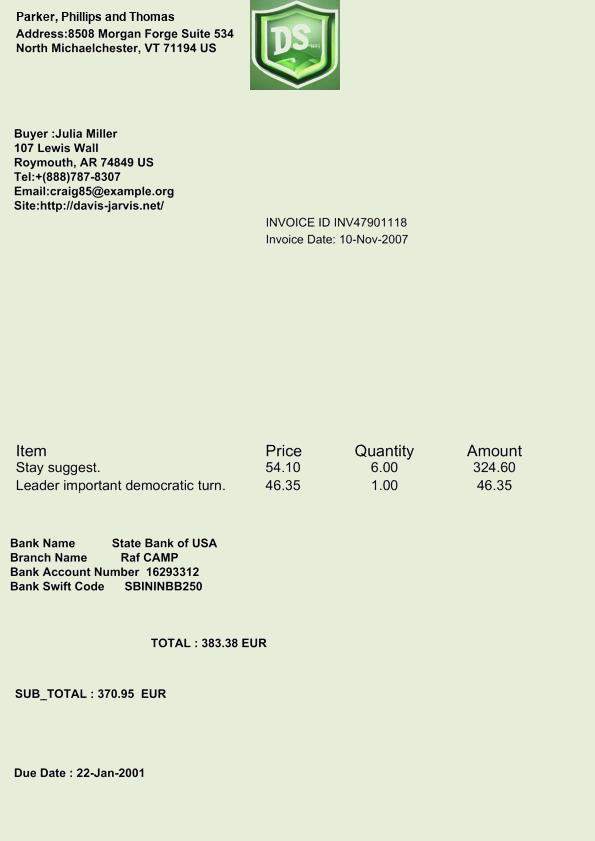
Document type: Invoice